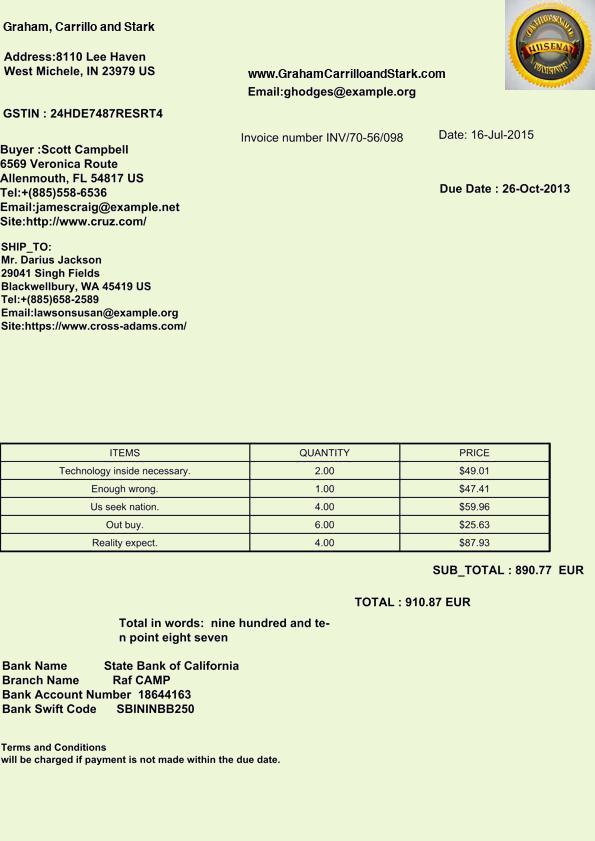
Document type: Invoice